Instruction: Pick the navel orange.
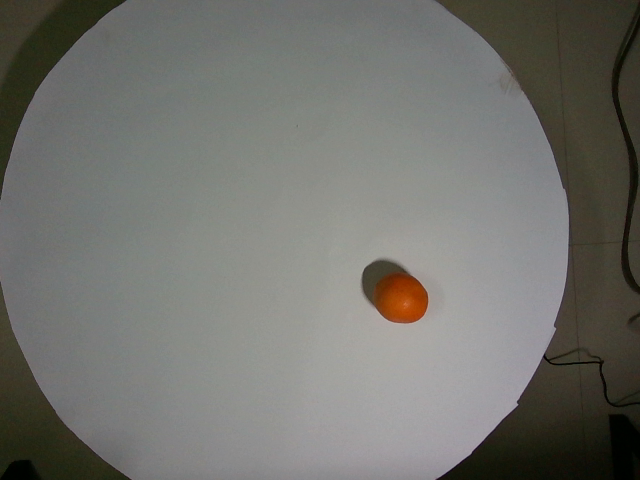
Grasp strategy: vertical